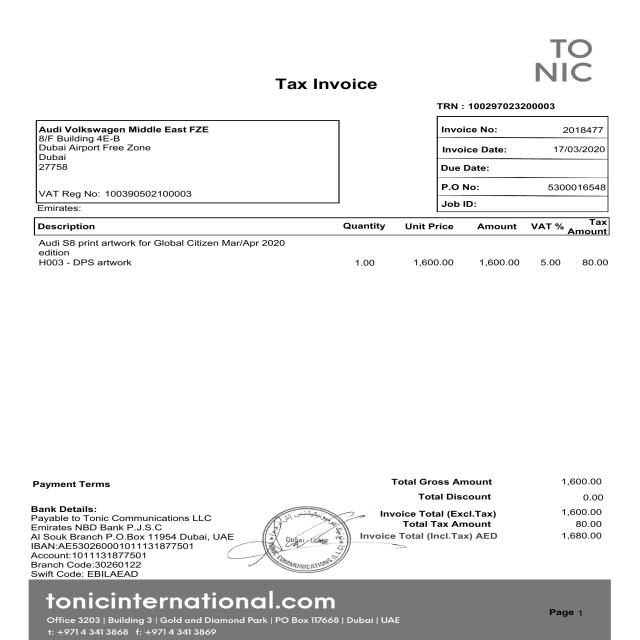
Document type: Invoice